Question: What are the imaging findings?
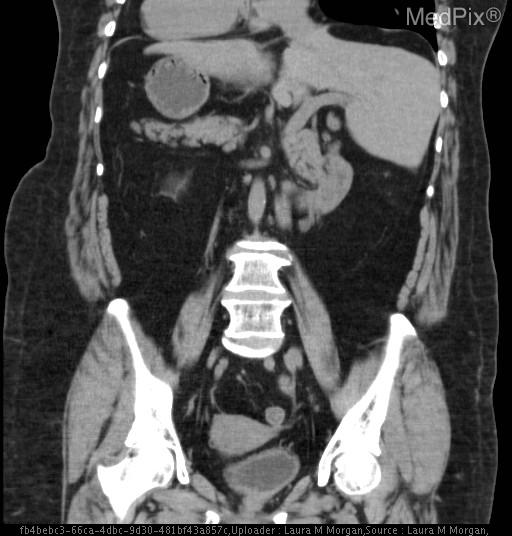
Answer: The imaging shows Two-view chest x-ray:
FINDINGS:  Frontal and lateral radiographic views of the chest demonstrate stable appearance of complete situs inversus.  Left atrial and ventricular enlargement is again noted, grossly stable from prior examination. The lungs are grossly clear.  Median sternotomy wires remain intact.  Degenerative changes are visualized throughout the bony structures.

IMPRESSION:
1. Stable appearance of left atrial and ventricular enlargement in the setting of dextrocardia.

PA PROTOCOL CHEST CT:
FINDINGS:  There are sternotomy wires surrounded by bone, suggesting surgery at a young age.  There is mirror image anatomy of the heart and upper abdominal organs, findings consistent with the patient"s known situs inversus.  The patient has a left-sided aortic arch with mirror image branching vessels.

The right side of the heart is enlarged, as is the main pulmonary artery, which demonstrates some possible focal narrowing just distal to the pulmonic valve.

There is no evidence of pulmonary embolism.  There is focal band-like attenuation in the lower lungs, likely representing bibasilar atelectasis. No bronchiectasis is seen.

IMPRESSION:
1. Findings consistent with situs inversus with a left aortic arch and mirror image branching vessels.
2.  No evidence of pulmonary embolism.

CT HEMATURIA PROTOCOL (ABDOMEN/PELVIS):
FINDINGS:  Situs inversus is noted. Situs inversus..